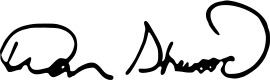
Signature of: don sherwood